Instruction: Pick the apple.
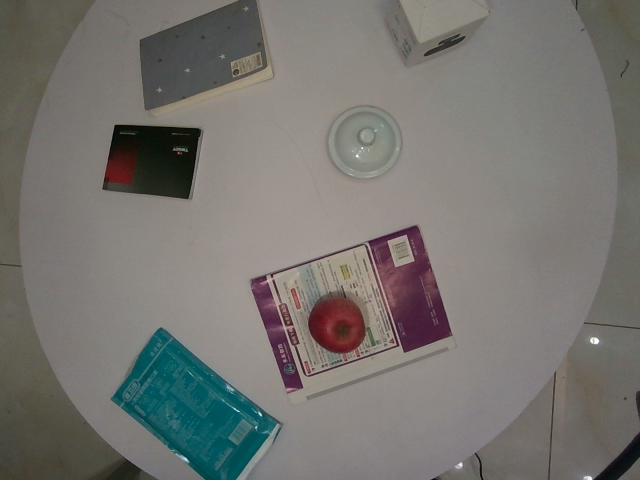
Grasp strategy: vertical